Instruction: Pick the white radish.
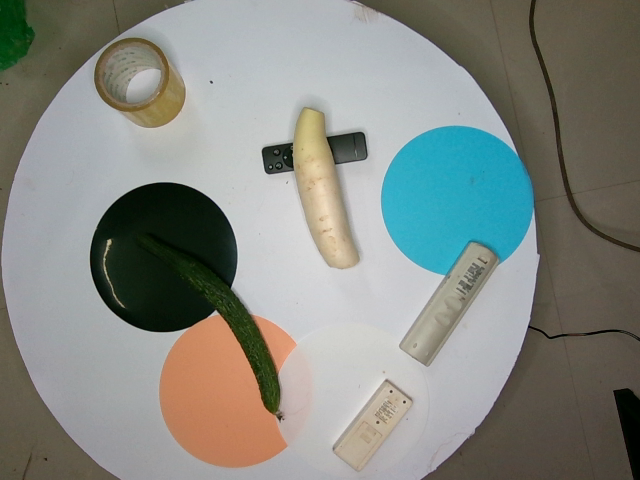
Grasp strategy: vertical